Question: Can you provide the account number mentioned in the document?
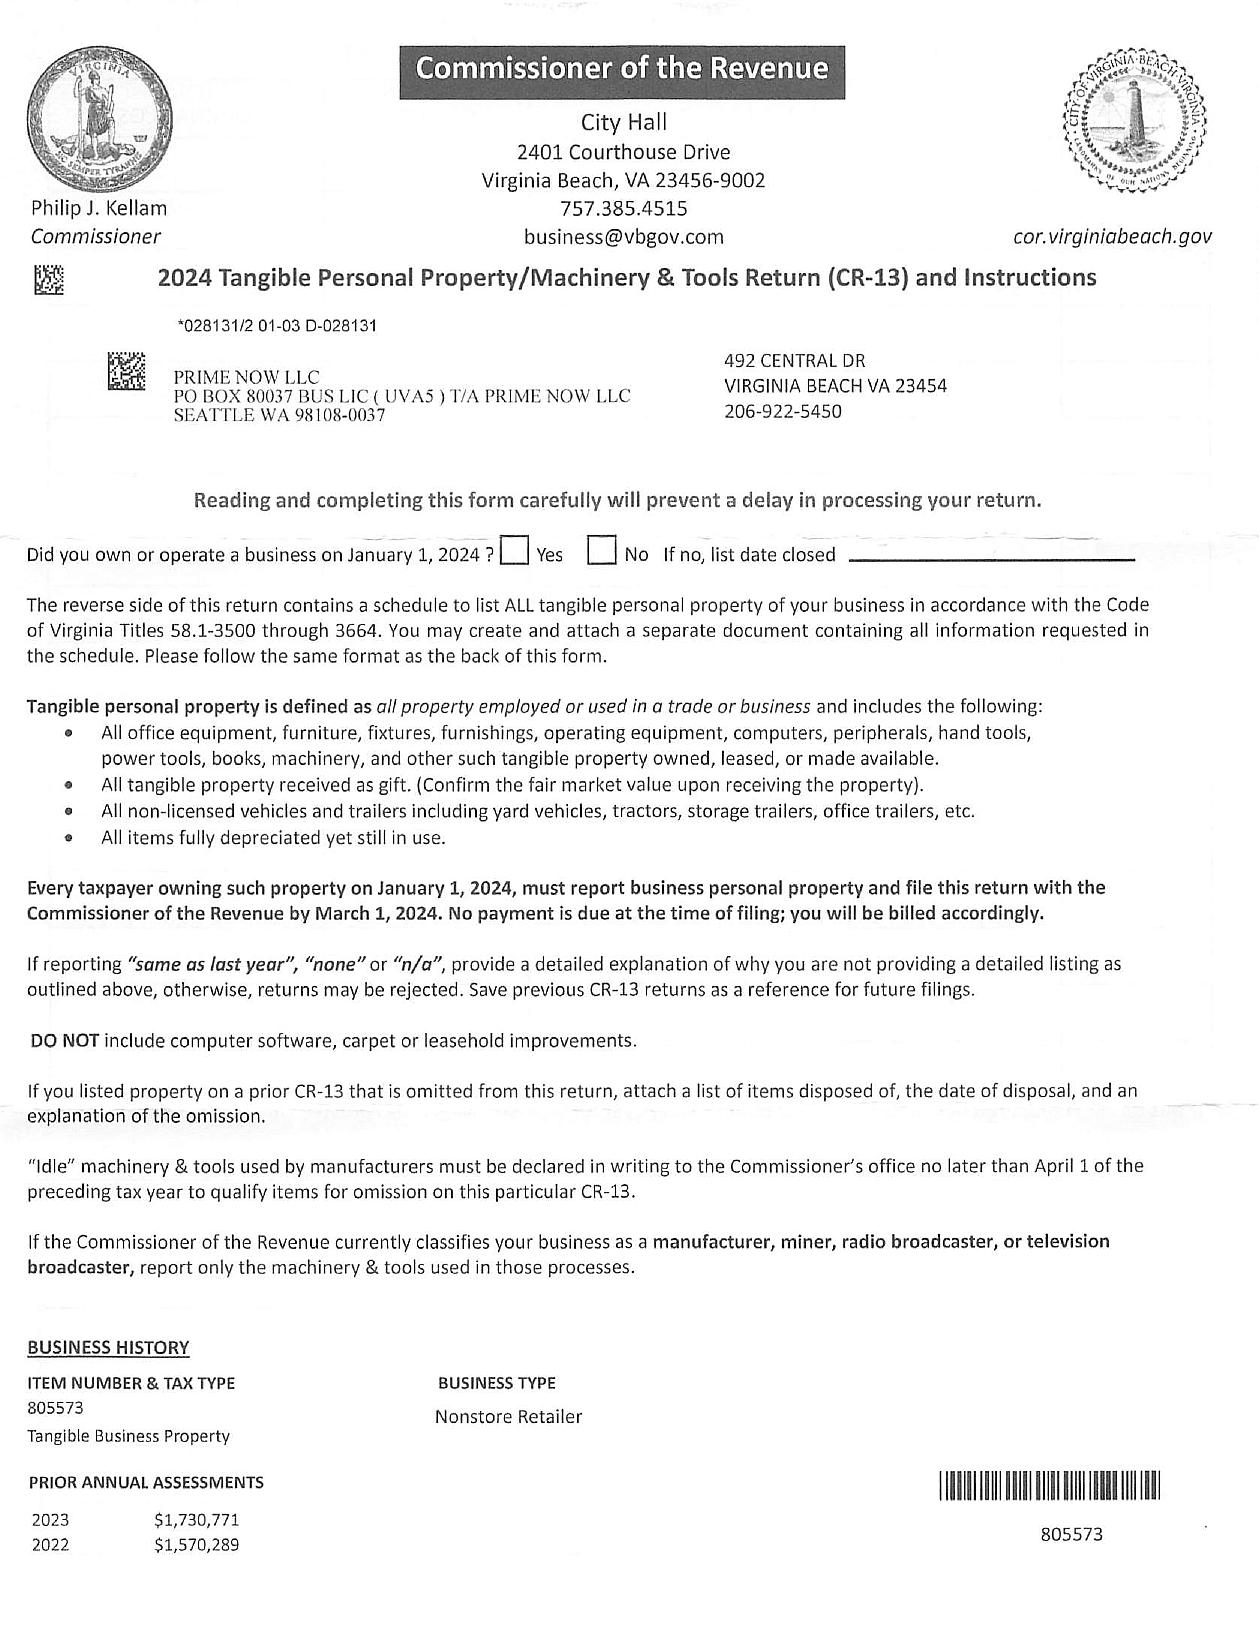
Answer: "805573"